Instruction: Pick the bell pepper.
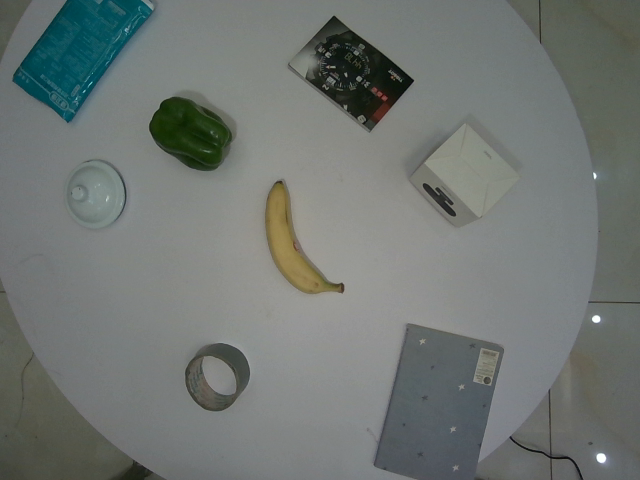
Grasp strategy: vertical